Question: What is the suspected problem?
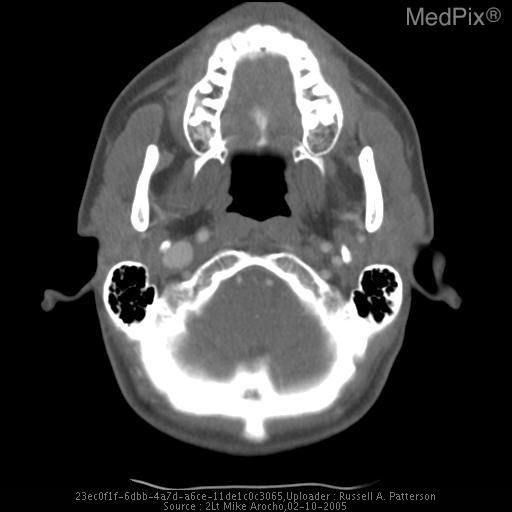
Answer: The findings suggest •  CXR: Enlargement of the right paratracheal stripe (8mm).
•  CT, neck:  2.4 x 2.4 cm mediastinal mass (enlarged lymph node). CT Slice Image (Axial)- enlarged lymph nodes behind oropharyx bilaterally. The patient might have a history of 27 yr old woman with c/o lymphadenopathy and fatigue for several months.